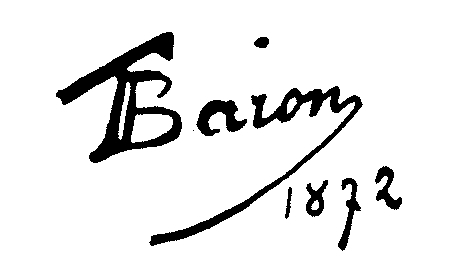
Signature of: théodore baron